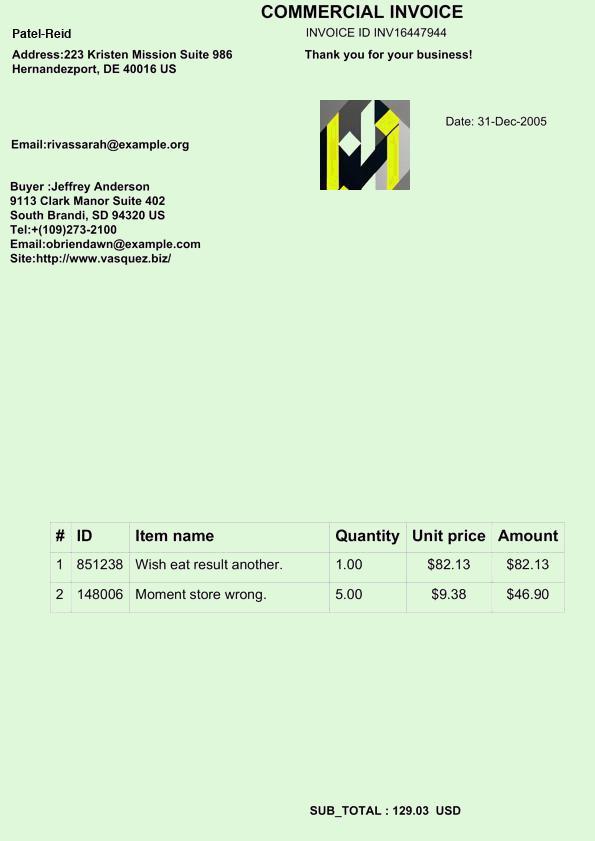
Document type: Invoice